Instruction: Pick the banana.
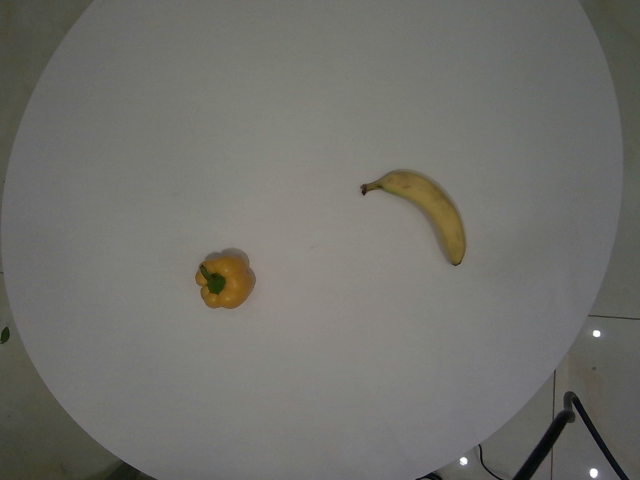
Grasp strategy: vertical